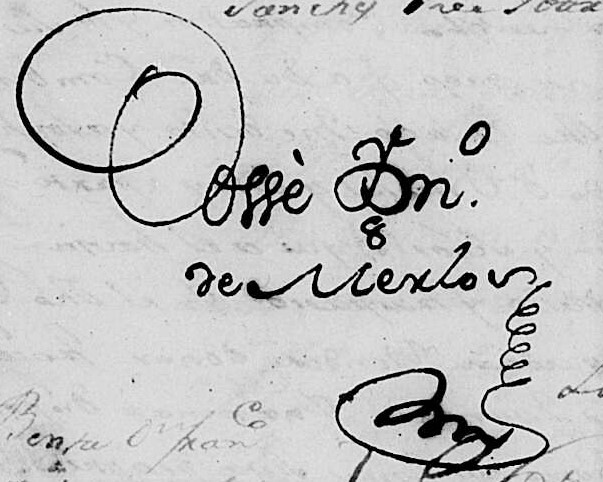
Signature of: josé ignacio merlo